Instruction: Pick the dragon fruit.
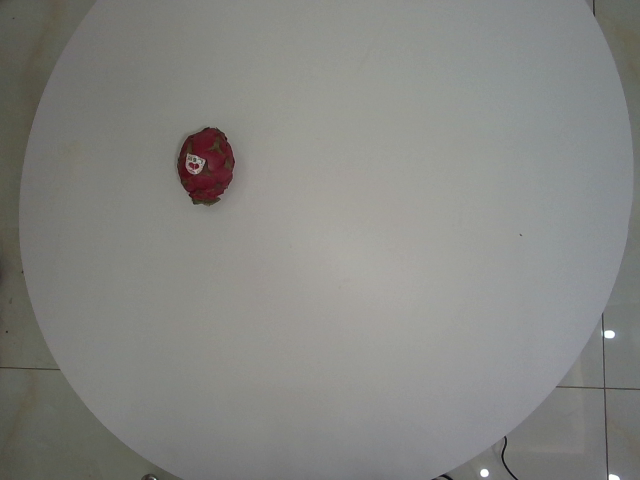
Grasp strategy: vertical